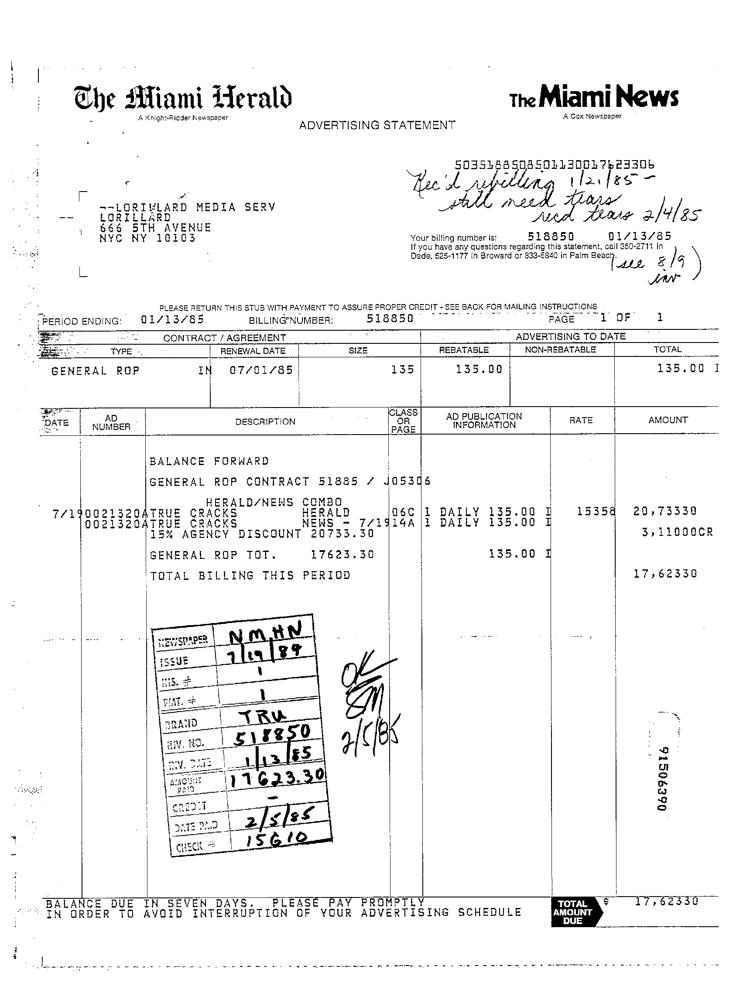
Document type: Invoice